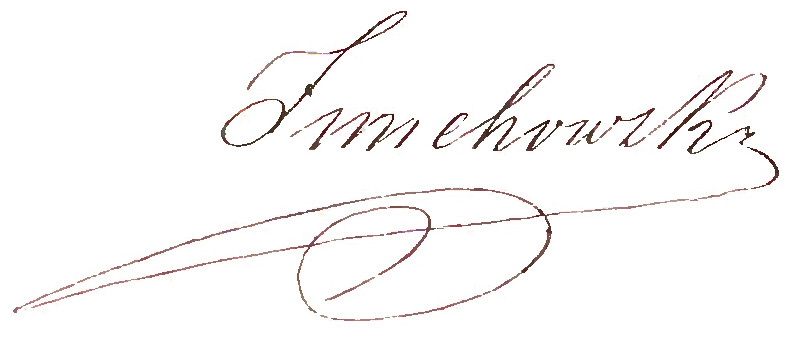
Signature of: narcyza żmichowska